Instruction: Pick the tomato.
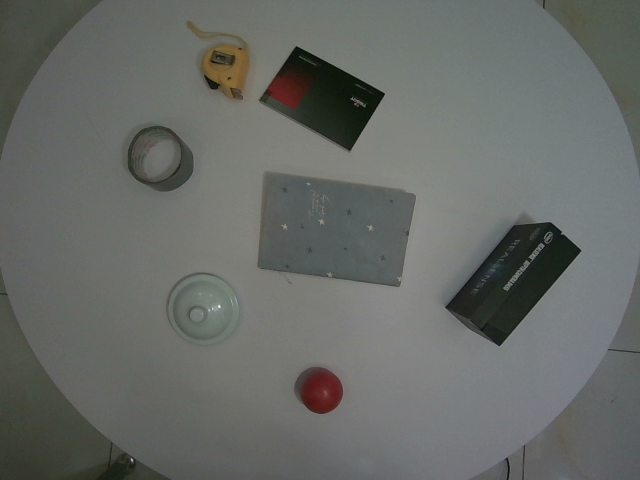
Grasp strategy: vertical